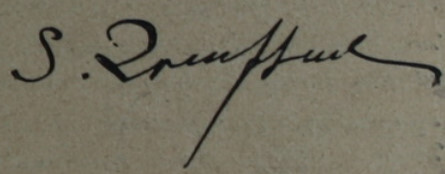
Signature of: intra